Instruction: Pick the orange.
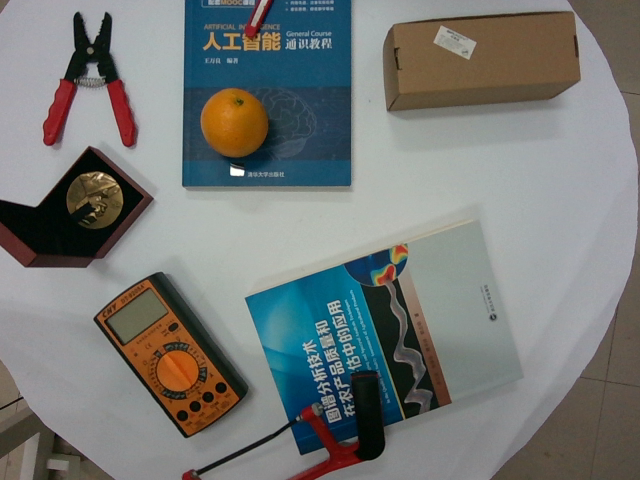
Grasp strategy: vertical